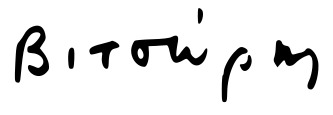
Signature of: dimitris vitris